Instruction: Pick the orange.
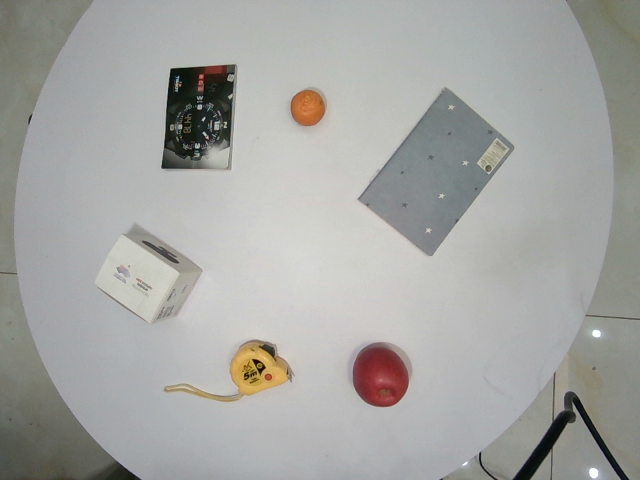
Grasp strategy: vertical